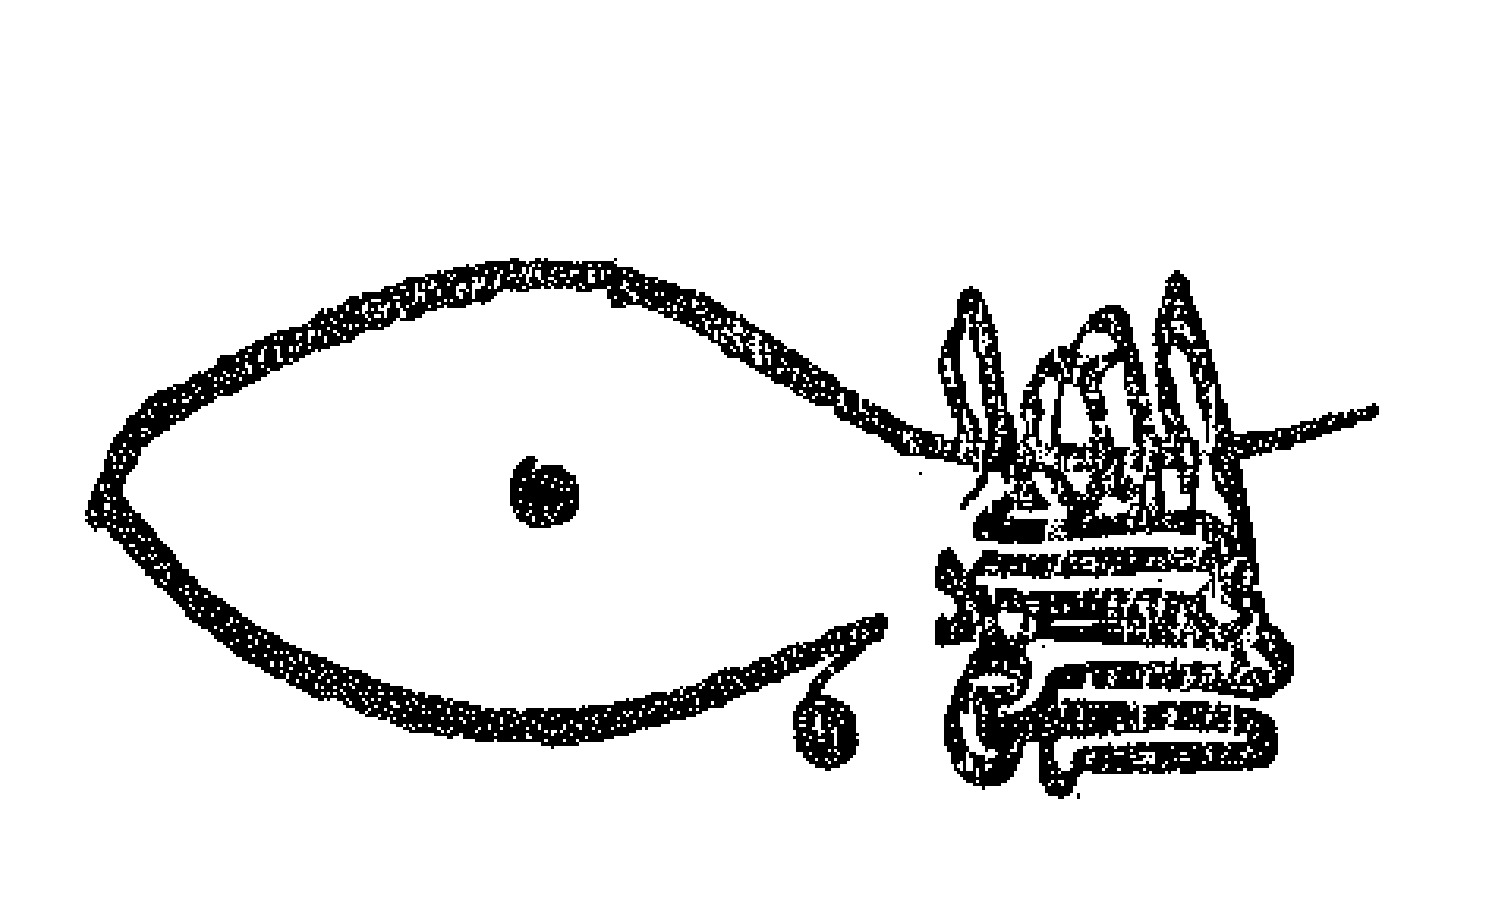
Signature of: mahmud pasha